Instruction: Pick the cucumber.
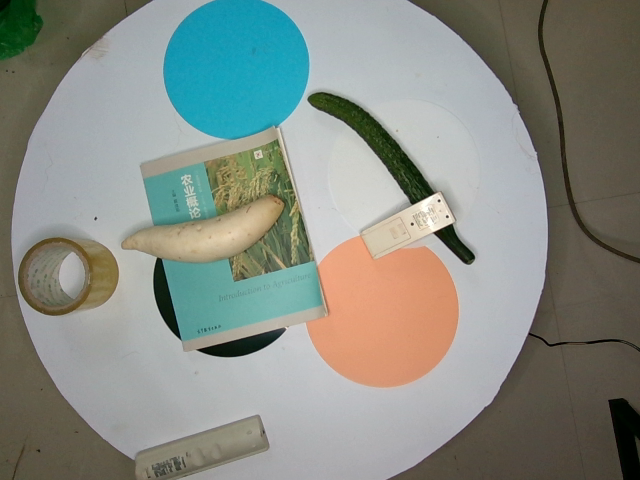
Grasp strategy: vertical